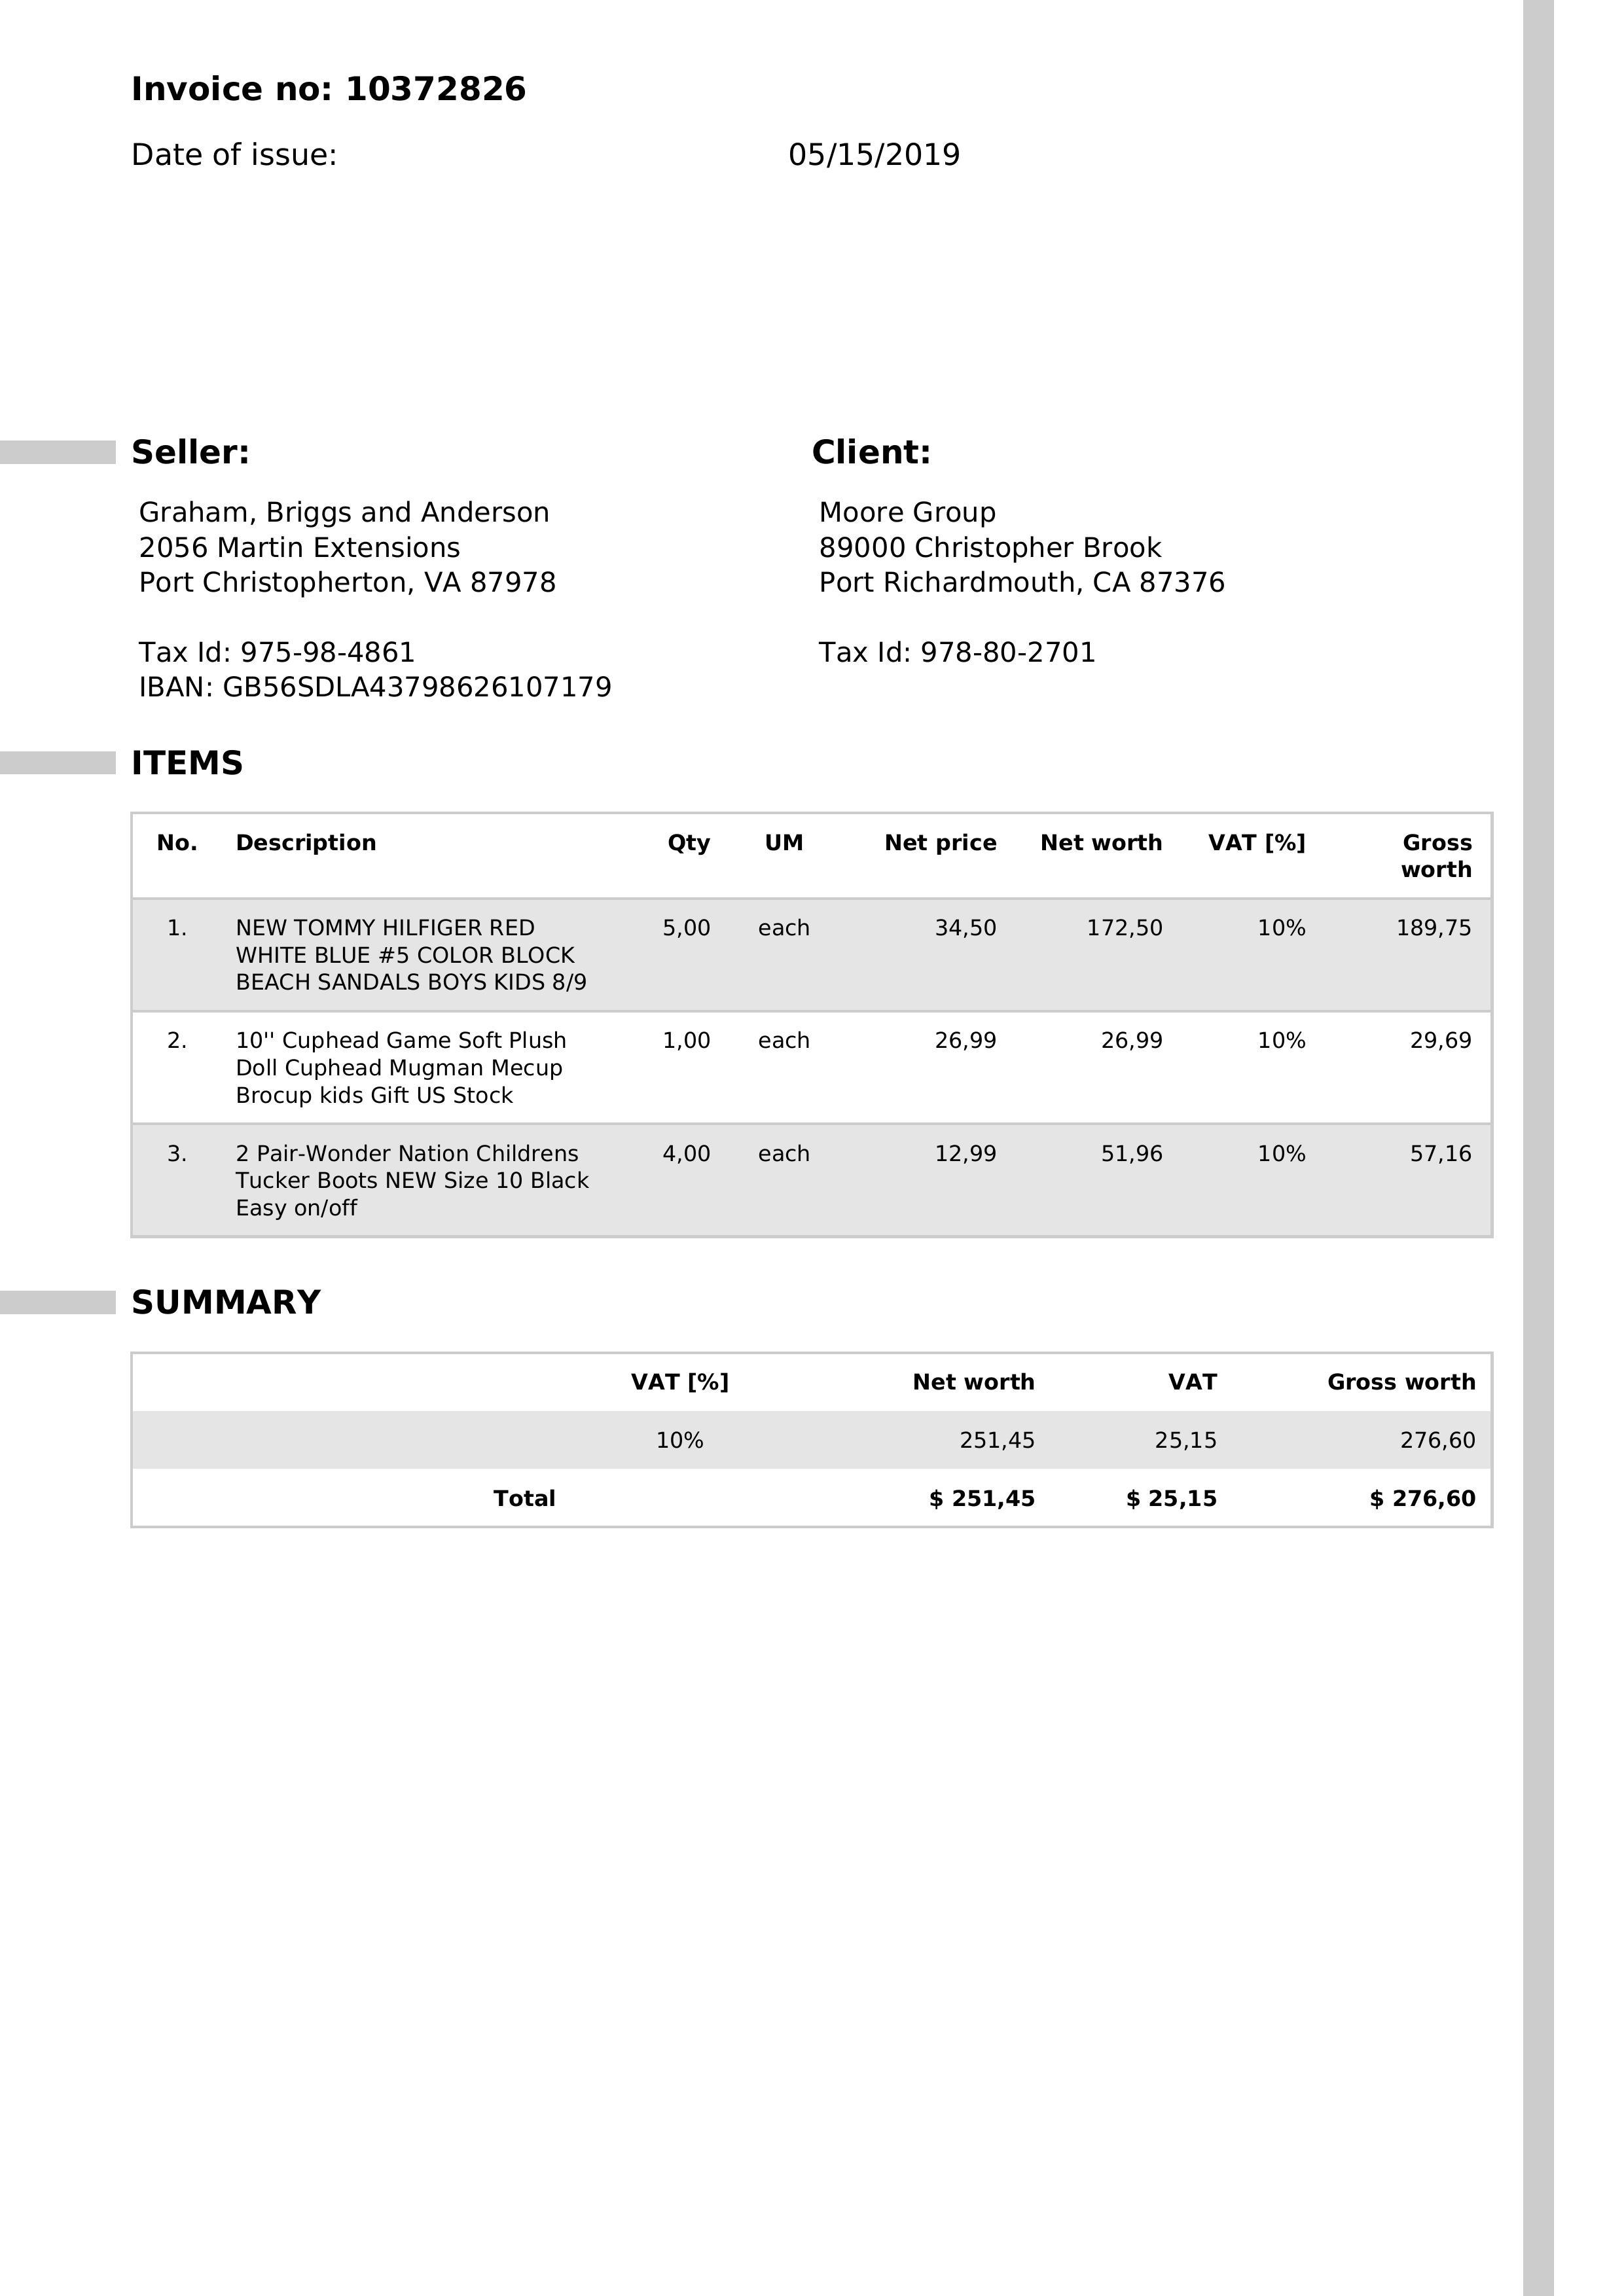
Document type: Invoice